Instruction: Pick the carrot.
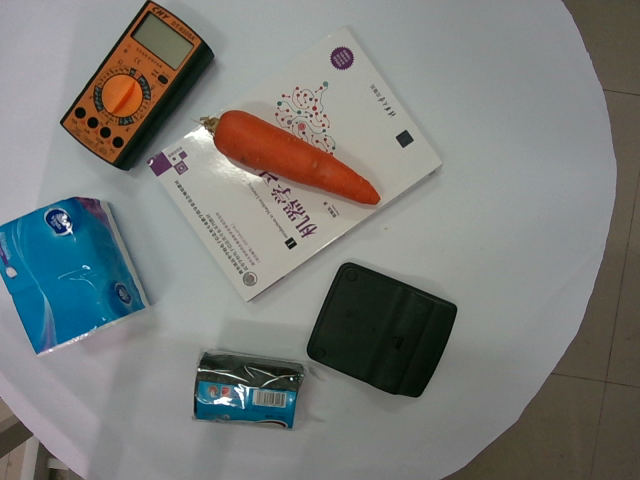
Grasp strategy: vertical